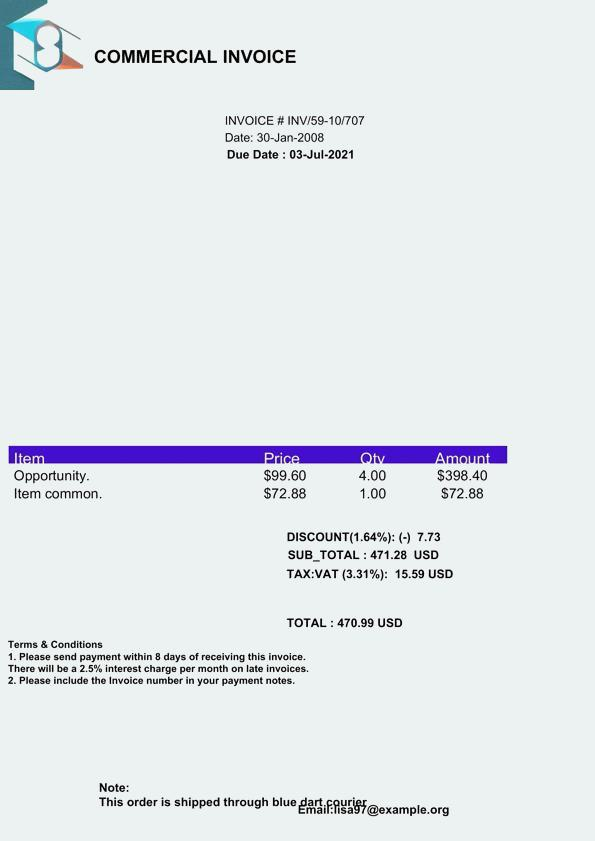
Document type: Invoice